Question: What is the filing due date as per the document?
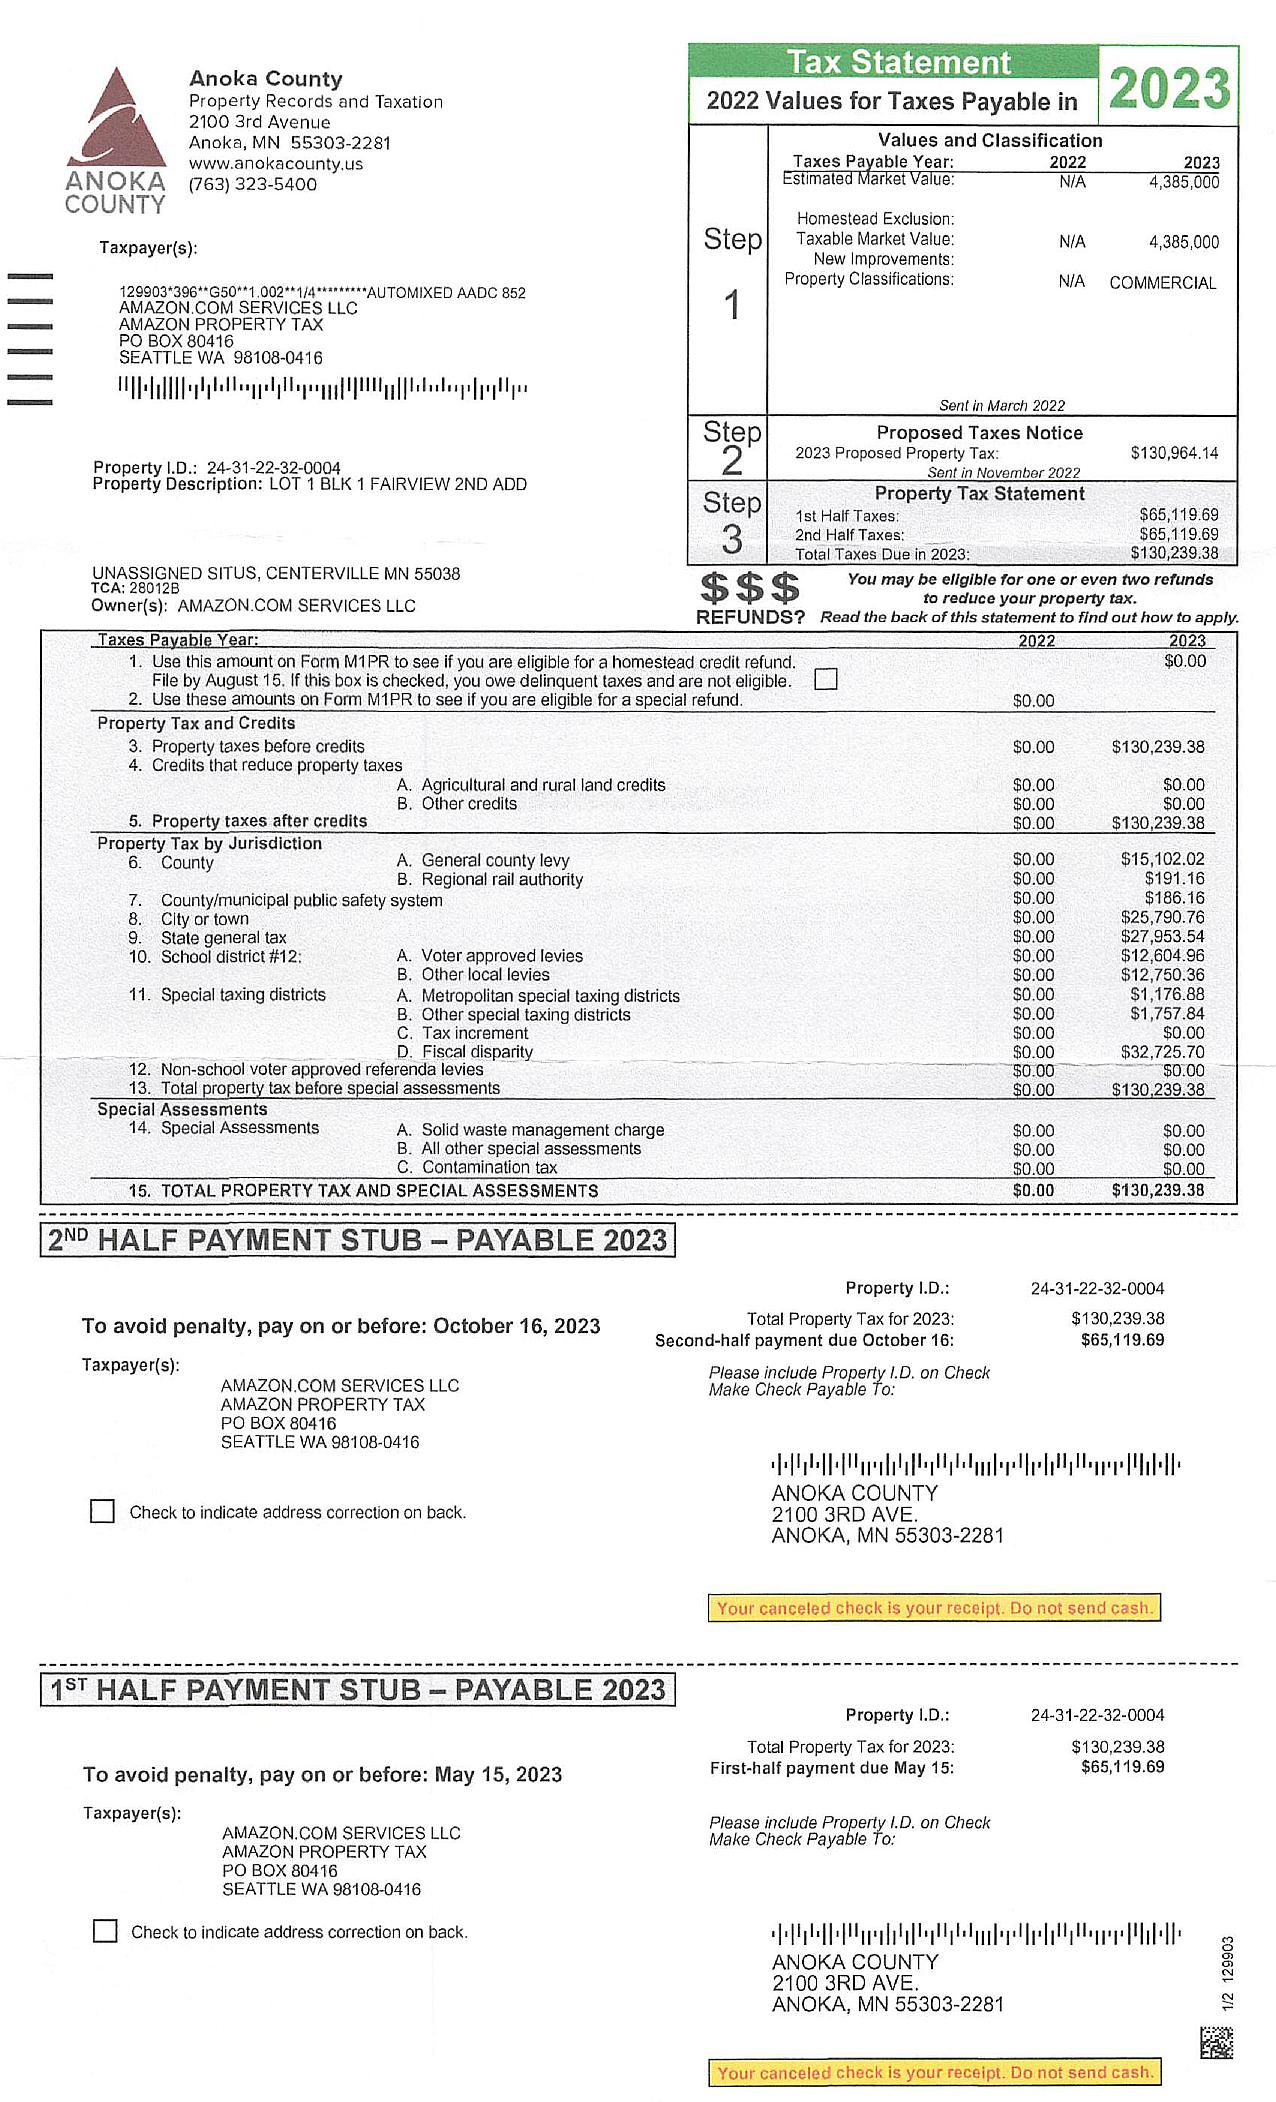
Answer: "15-May-23"